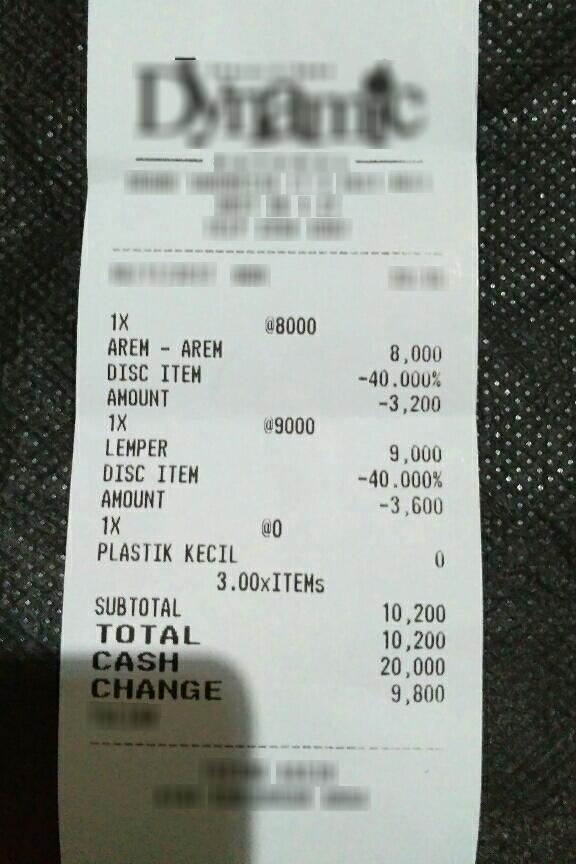
Number of items: 3
Subtotal: 10,200
Total: 10,200
OCR text regions:
text: 1X
text: @8000
text: AREM
text: -
text: AREM
text: 8,000
text: DISC
text: ITEM
text: -40.000%
text: AMOUNT
text: -3,200
text: 1X
text: @9000
text: LEMPER
text: 9,000
text: DISC
text: ITEM
text: -40.000%
text: AMOUNT
text: -3,600
text: 1X
text: @0
text: PLASTIK
text: KECIL
text: 0
text: SUBTOTAL
text: 10,200
text: TOTAL
text: 10,200
text: CASH
text: 20,000
text: CHANGE
text: 9,800
text: 3.00xITEMs